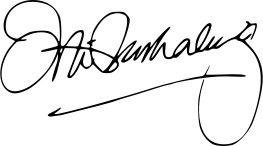
Signature of: siti nurhaliza